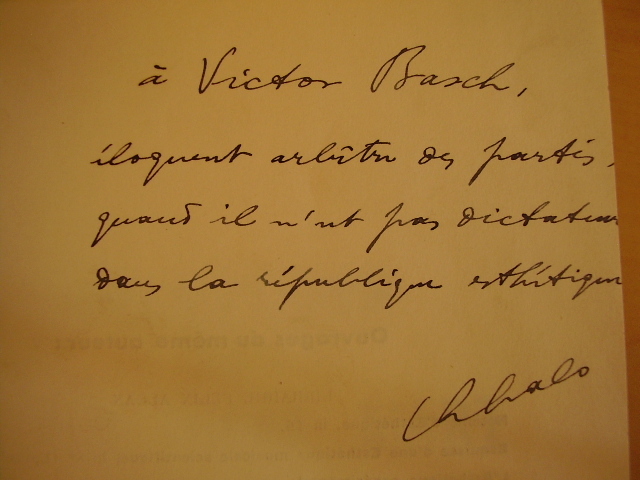
Signature of: charles lalo